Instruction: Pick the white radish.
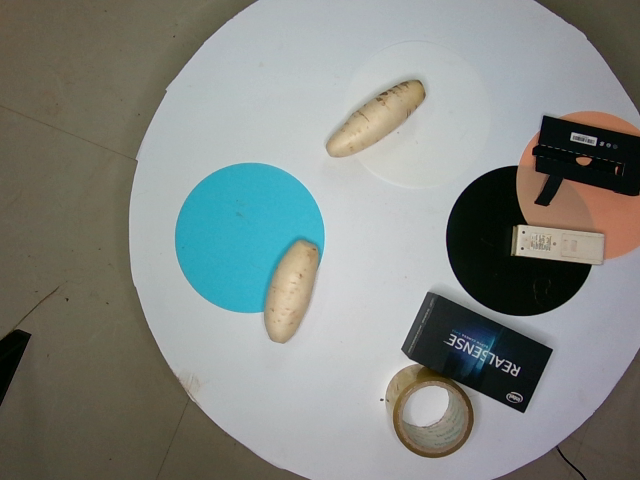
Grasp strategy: vertical